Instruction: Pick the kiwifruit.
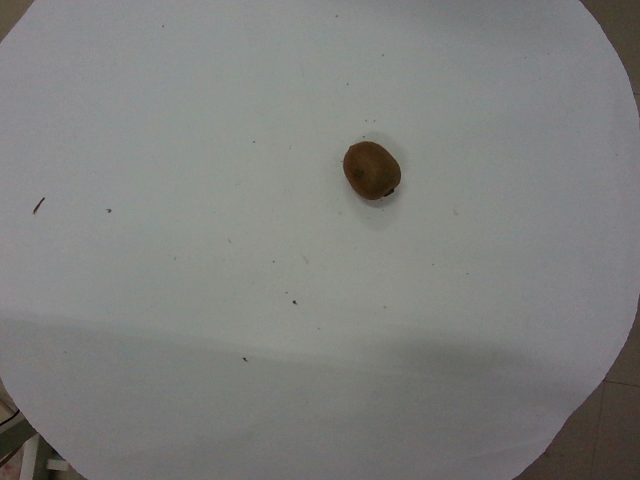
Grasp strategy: vertical